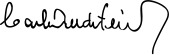
Signature of: carlos andrés pérez